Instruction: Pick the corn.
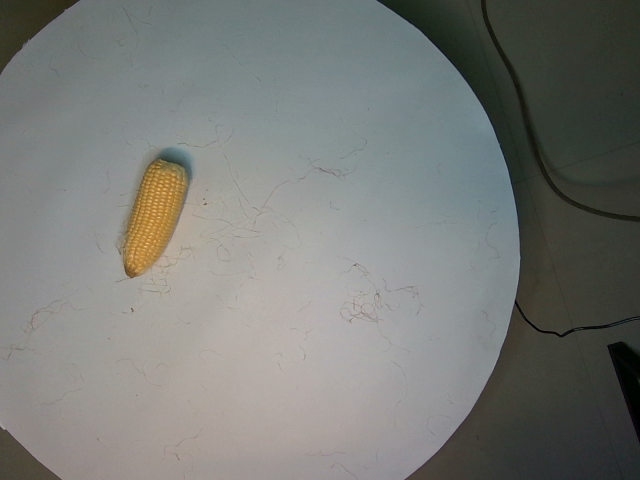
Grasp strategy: vertical